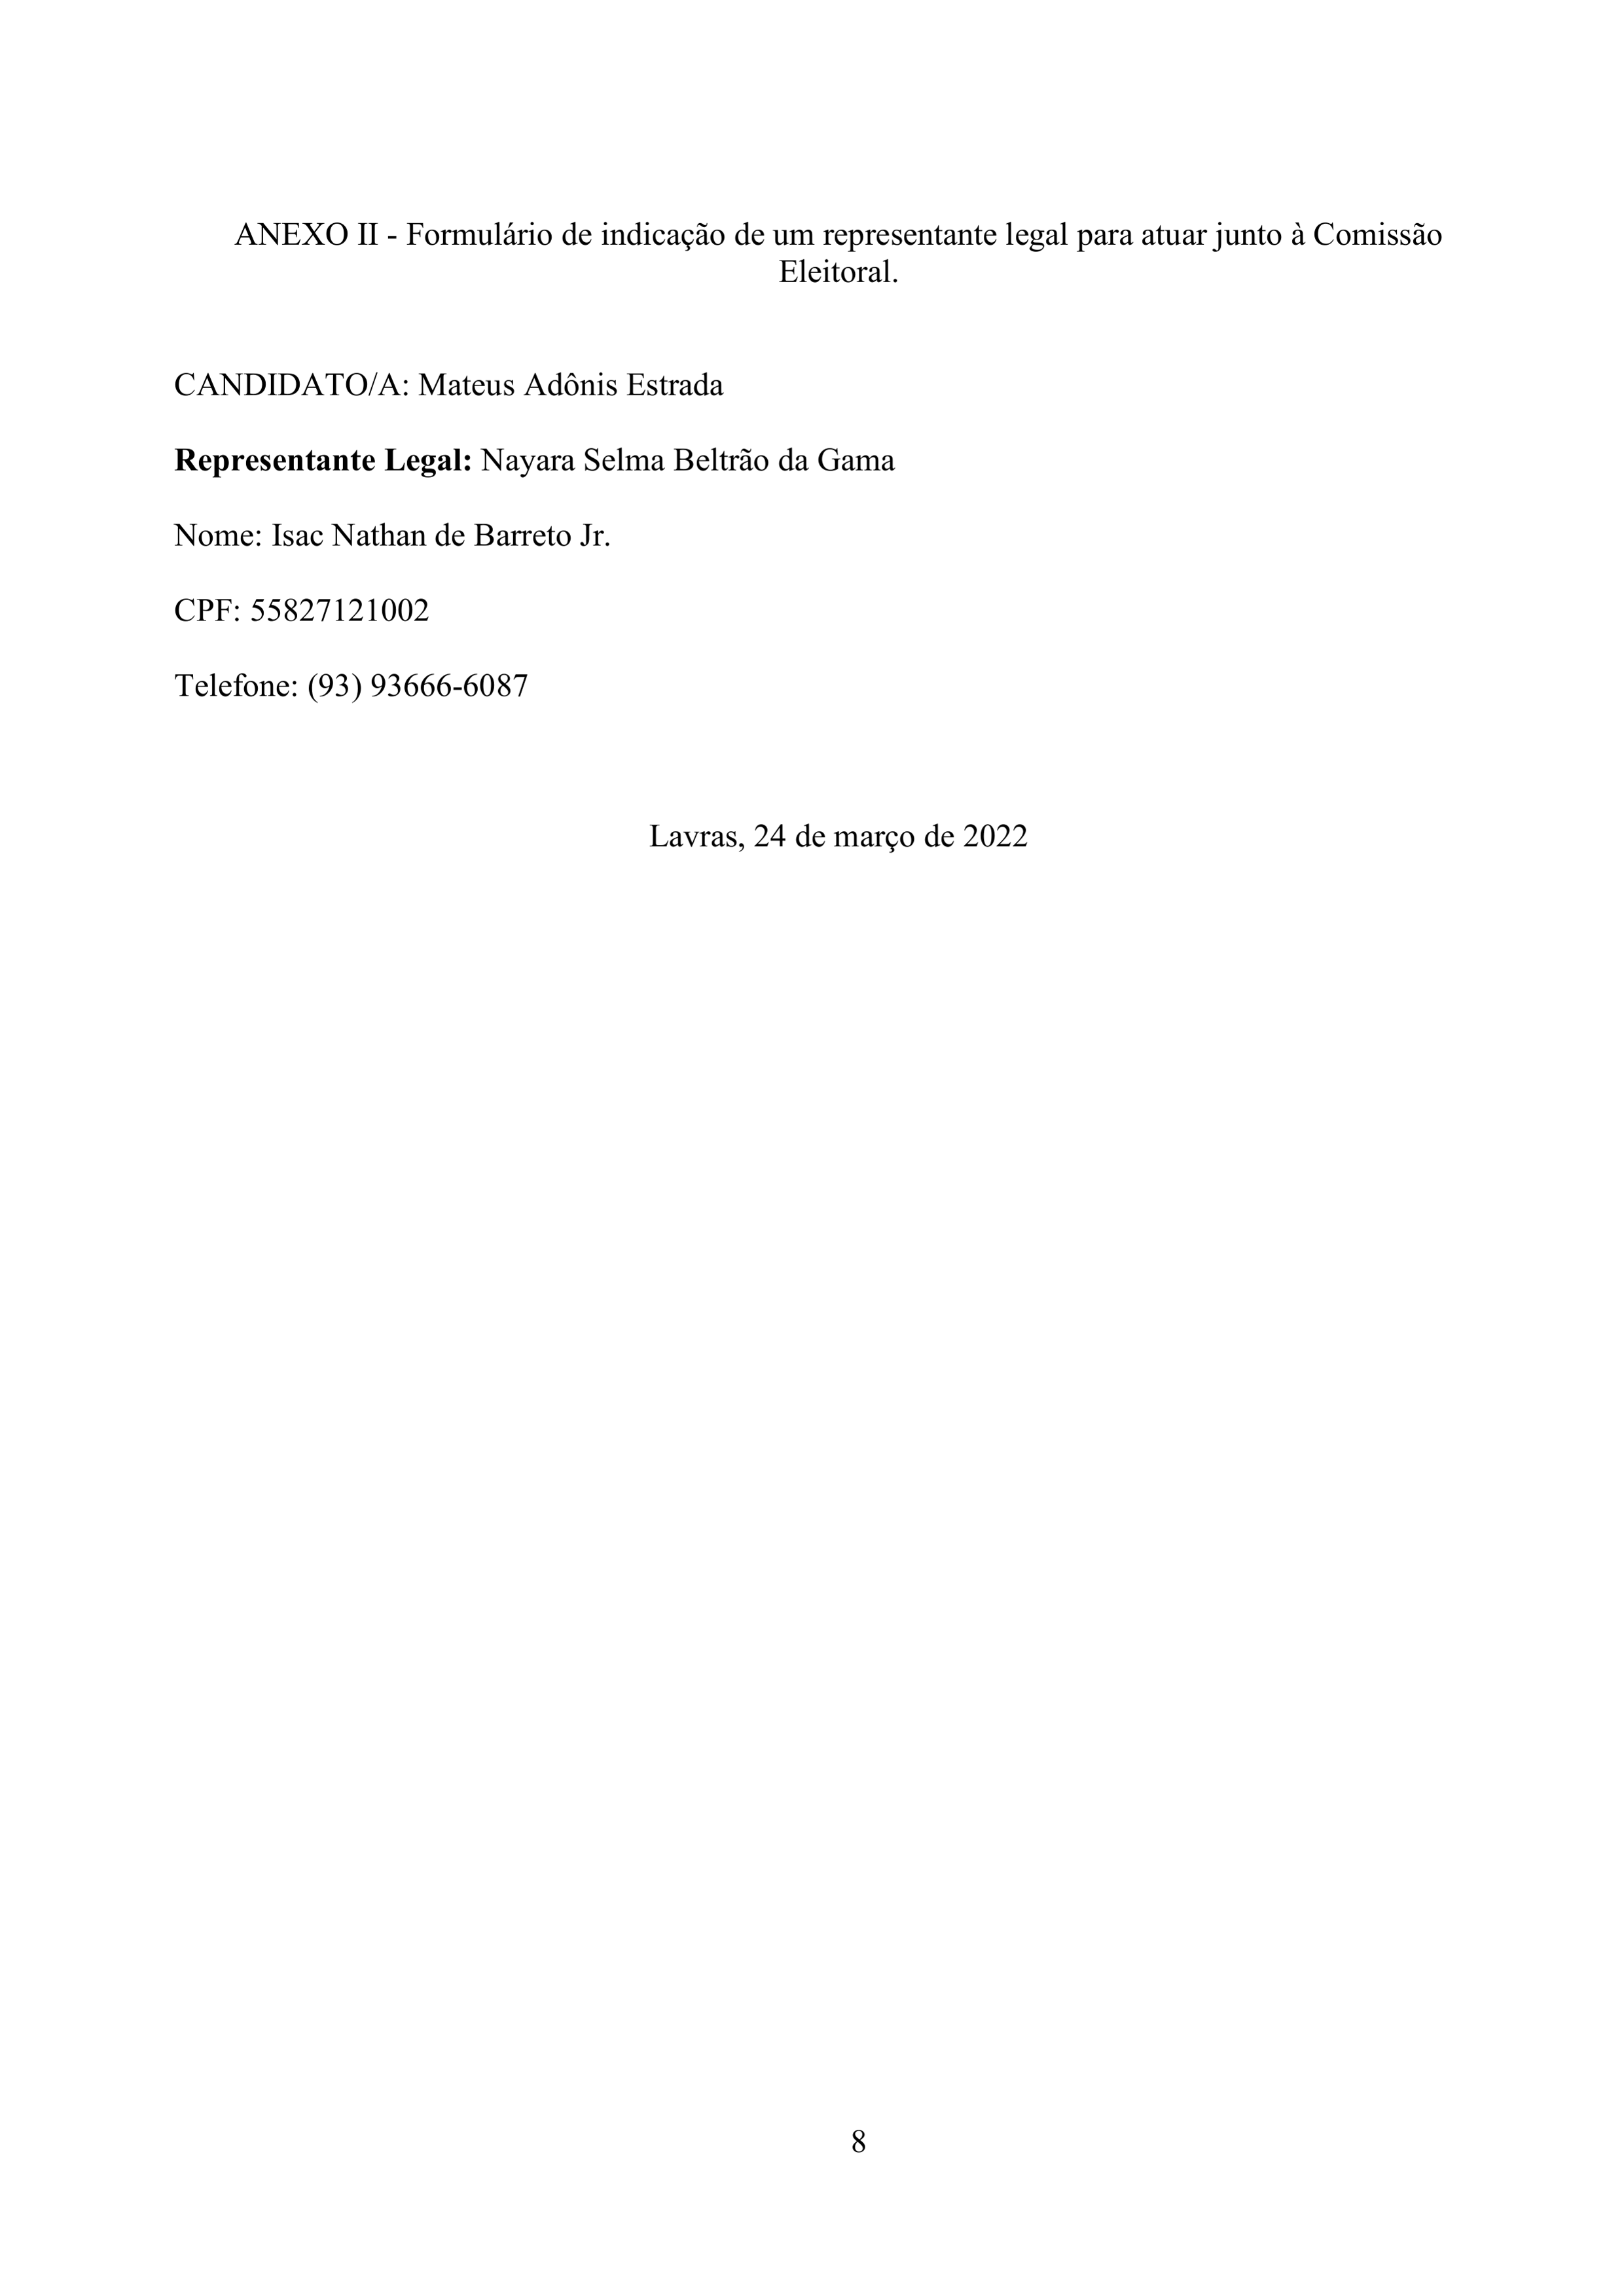
ANEXO II - Formulário de indicação de um representante legal para atuar junto à Comissão Eleitoral.
CANDIDATO/A:
Mateus Adônis Estrada
Representante Legal:
Nayara Selma Beltrão da Gama
Nome:
Isac Nathan de Barreto Jr.
CPF:
55827121002
Telefone:
(93) 93666-6087
Lavras, 24 de março de 2022
8